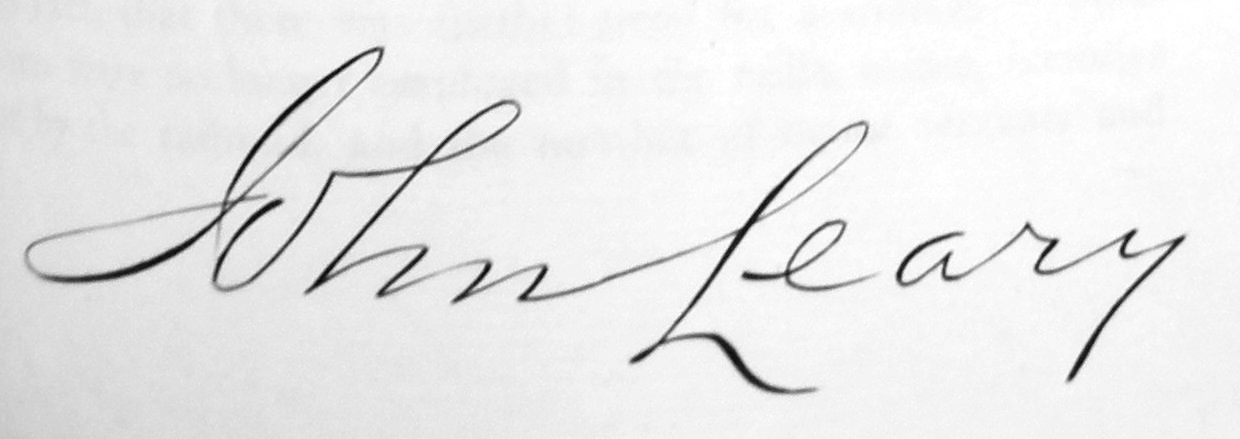
Signature of: john leary